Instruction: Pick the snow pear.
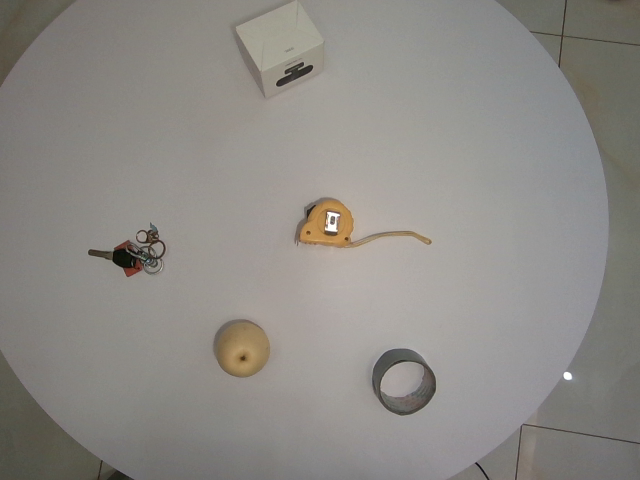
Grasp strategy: vertical